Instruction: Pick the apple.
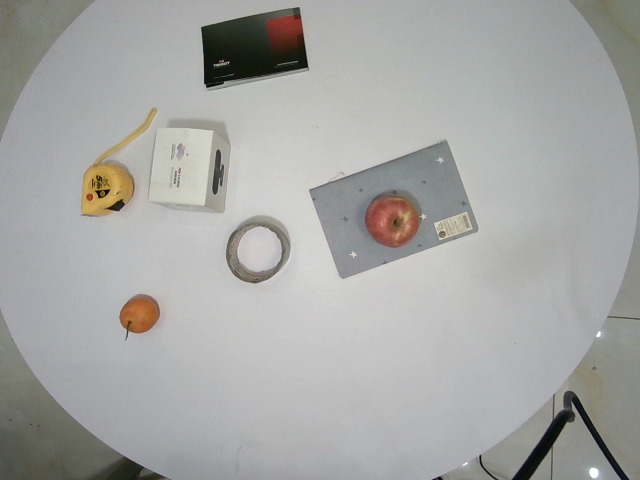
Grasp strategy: vertical